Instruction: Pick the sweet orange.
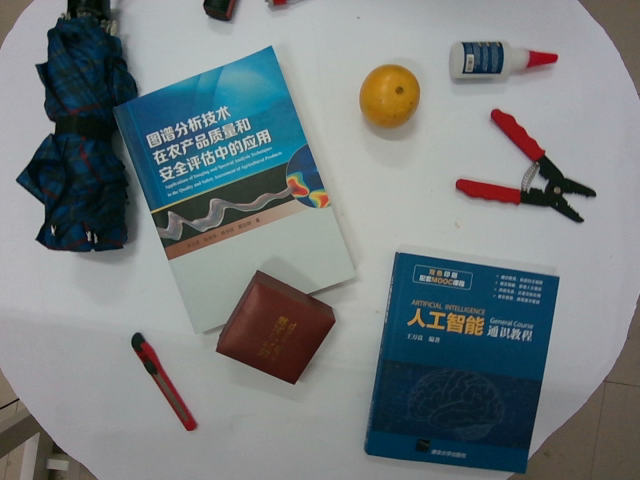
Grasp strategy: vertical